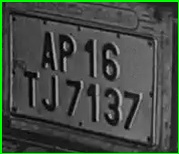
License plate number: AP 16TJ 7137